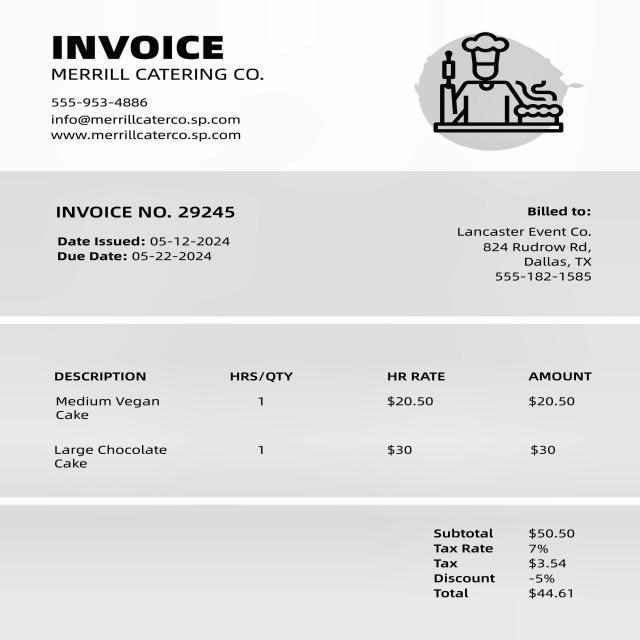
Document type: Invoice